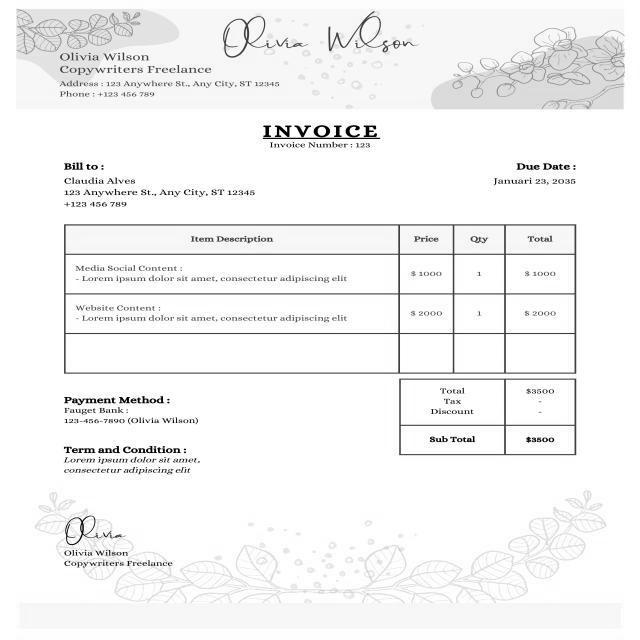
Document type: Invoice